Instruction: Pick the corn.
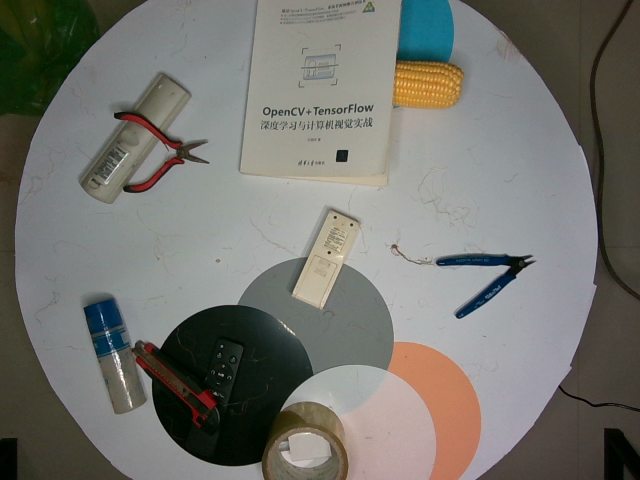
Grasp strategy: vertical